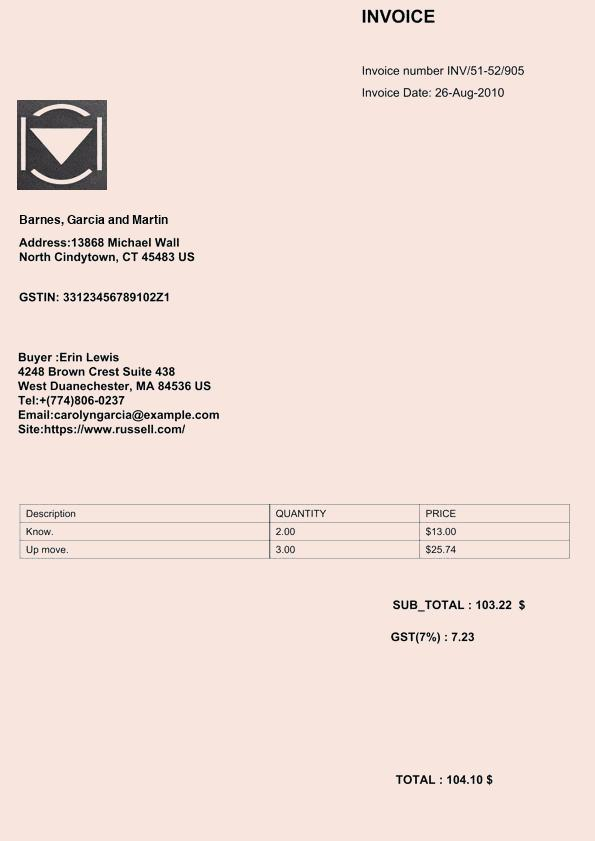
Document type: Invoice